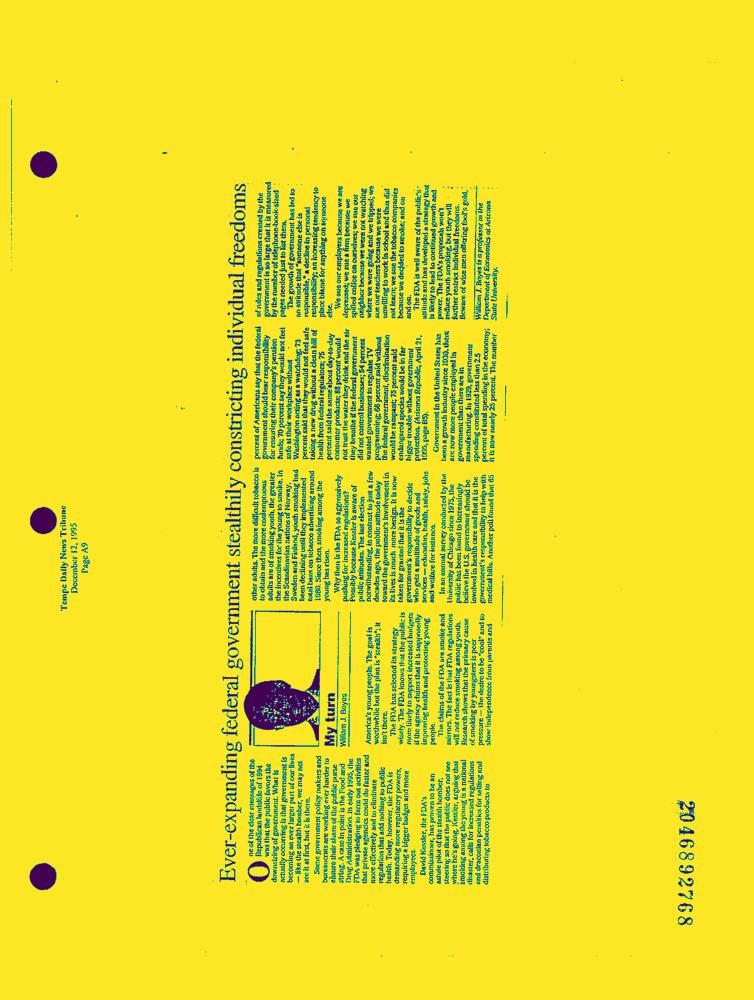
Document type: News-Article